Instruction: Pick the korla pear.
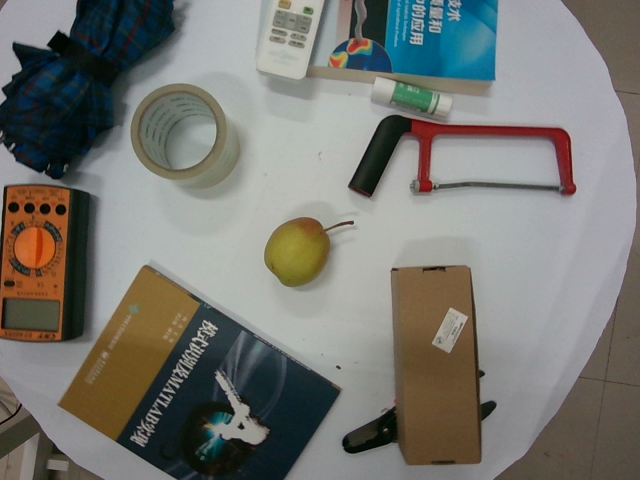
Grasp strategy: vertical